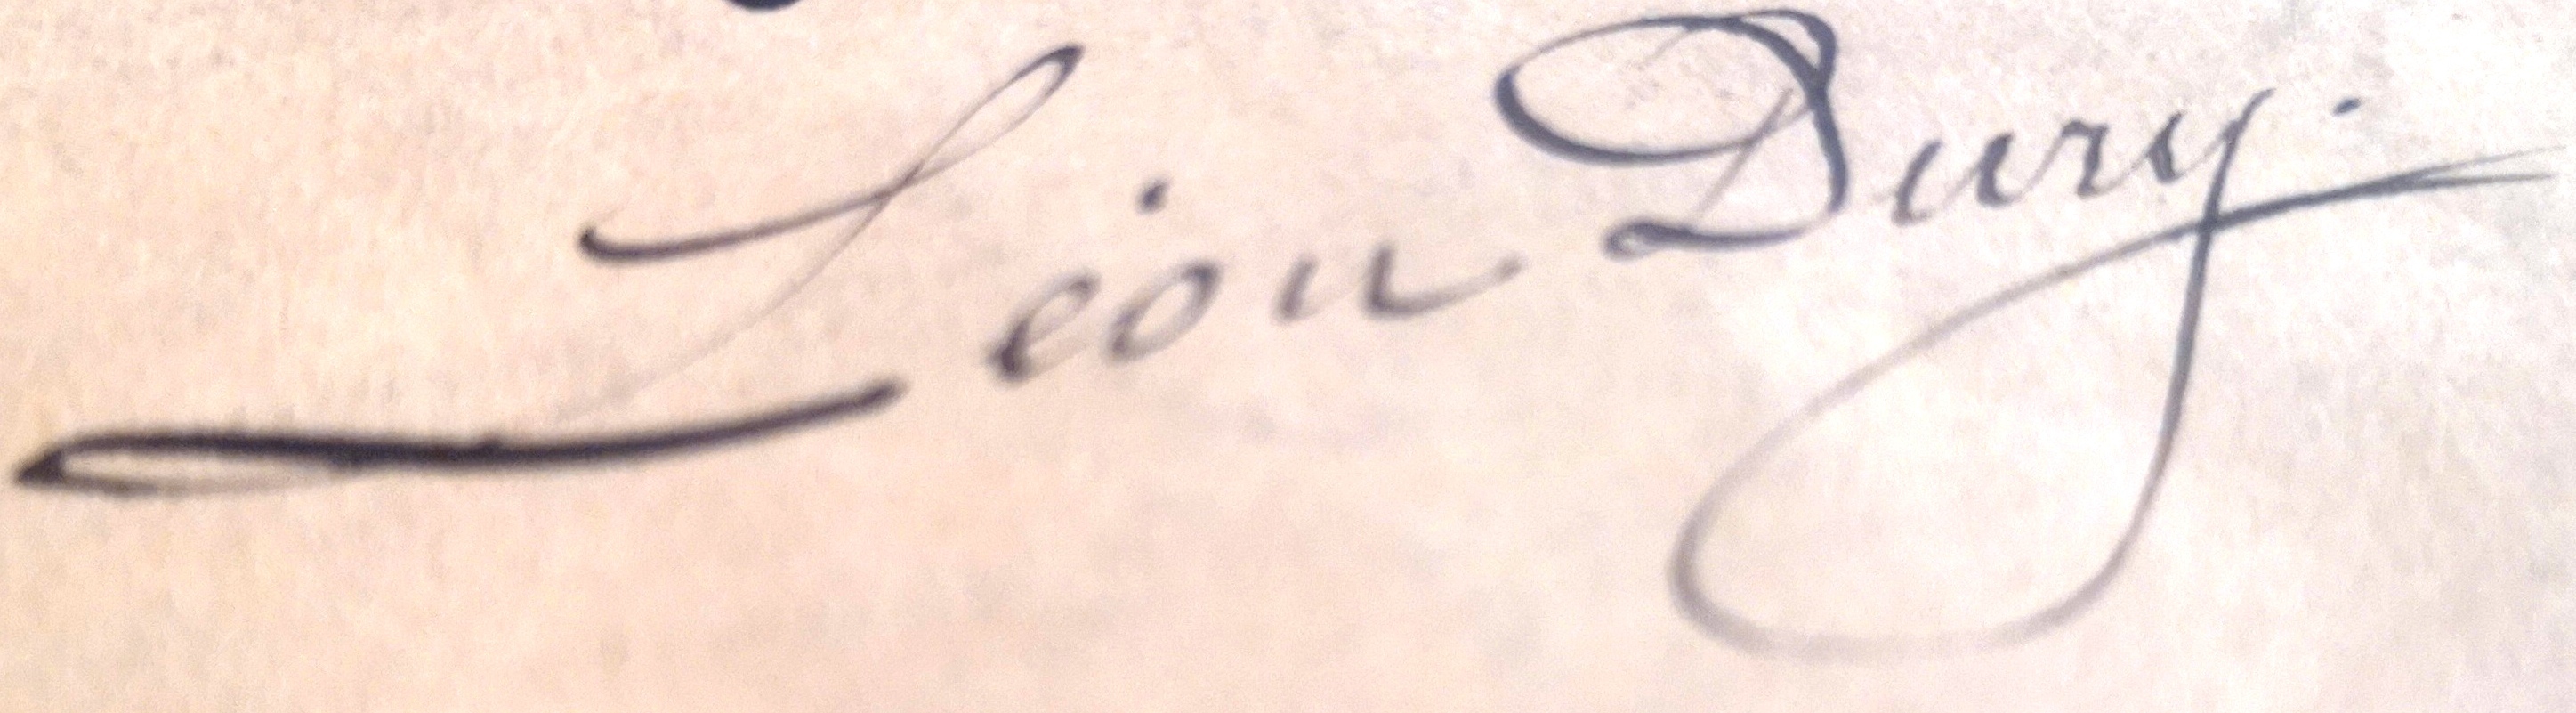
Signature of: léon françois pancrace dury